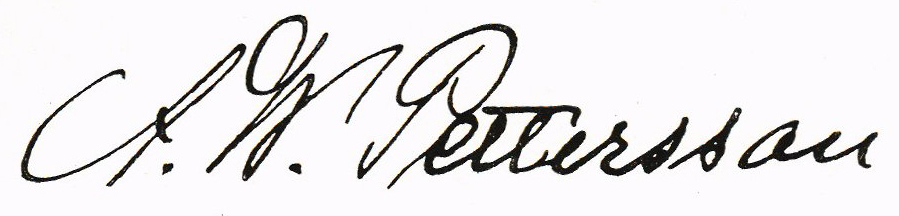
Signature of: august wilhelm pettersson